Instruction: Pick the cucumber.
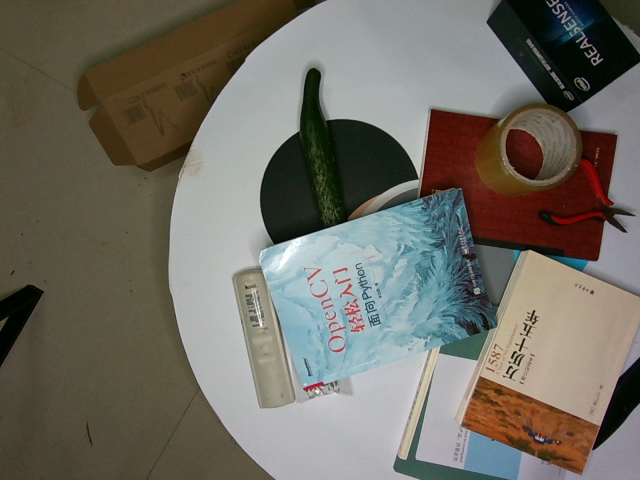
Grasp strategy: vertical